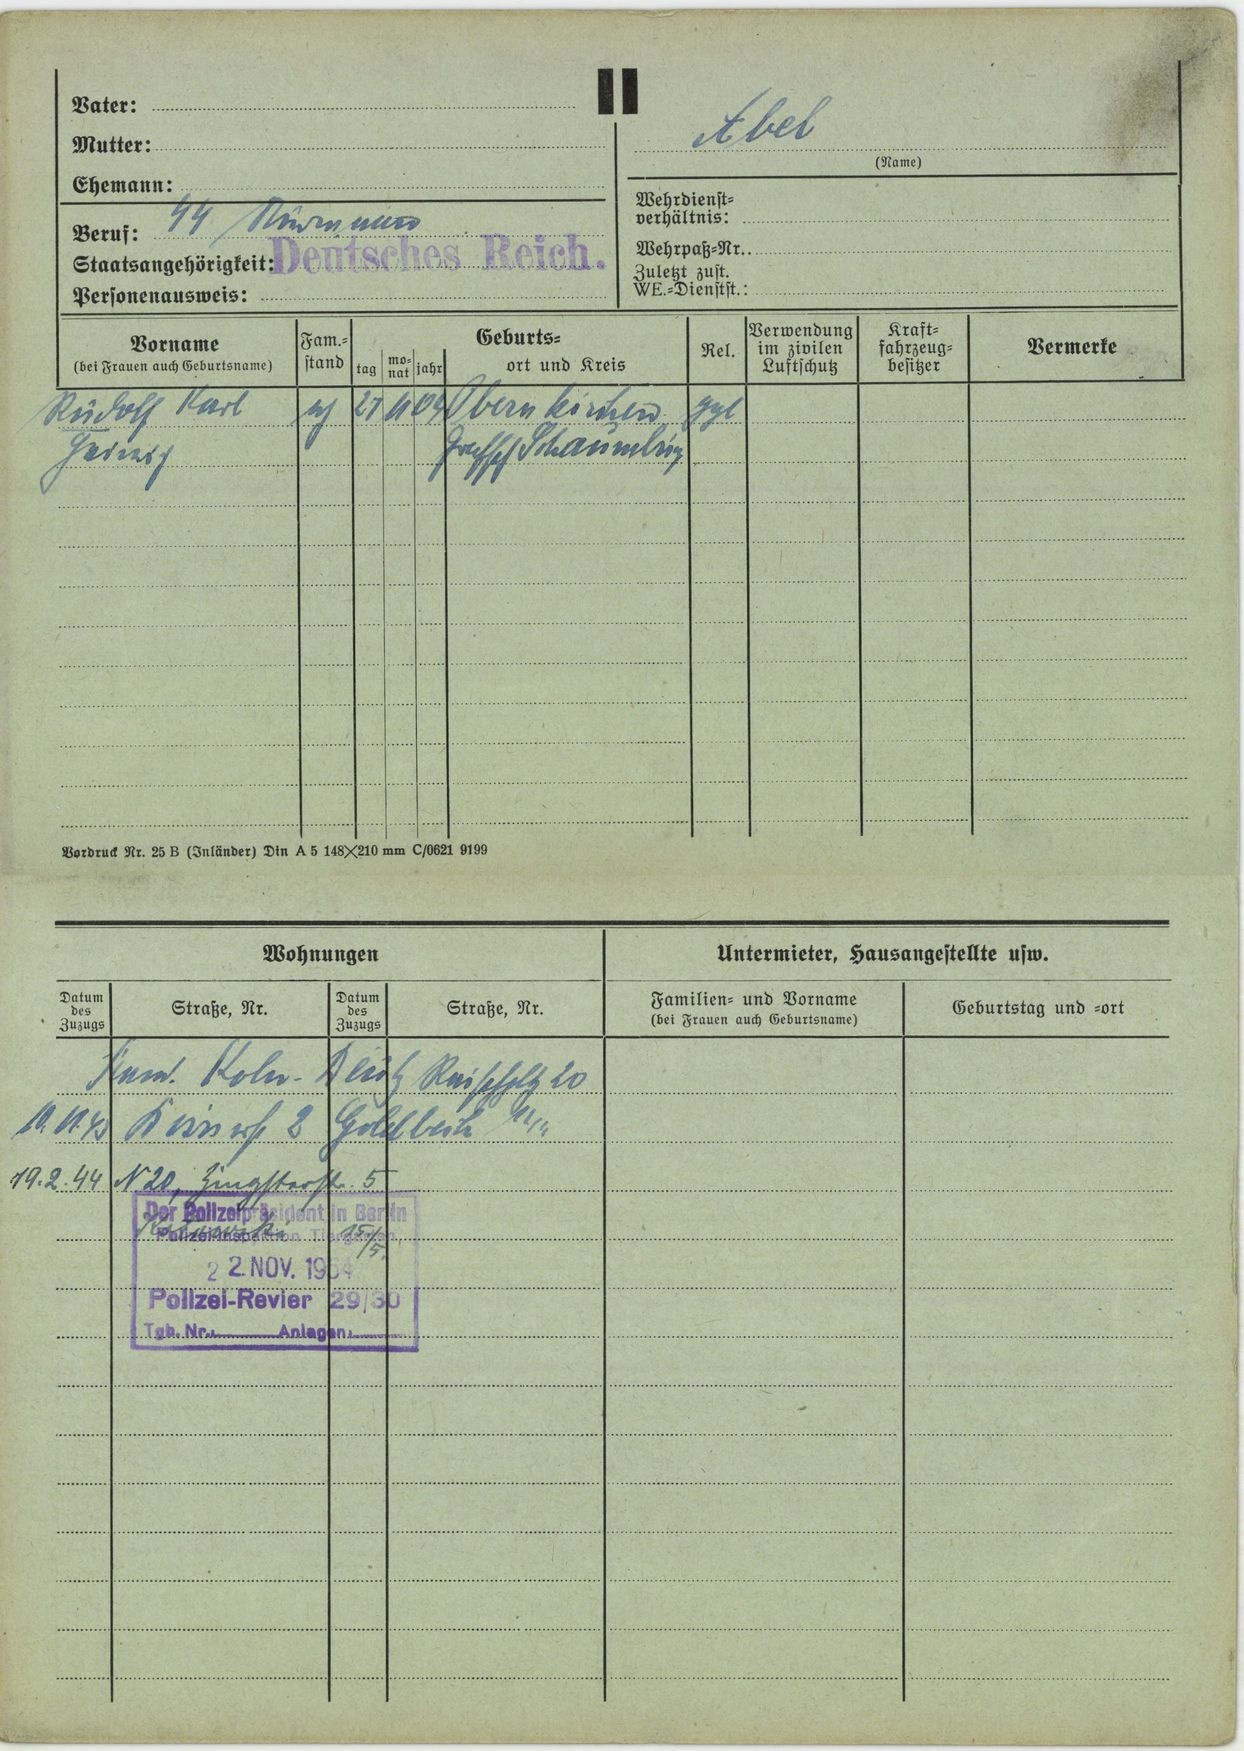
Abel